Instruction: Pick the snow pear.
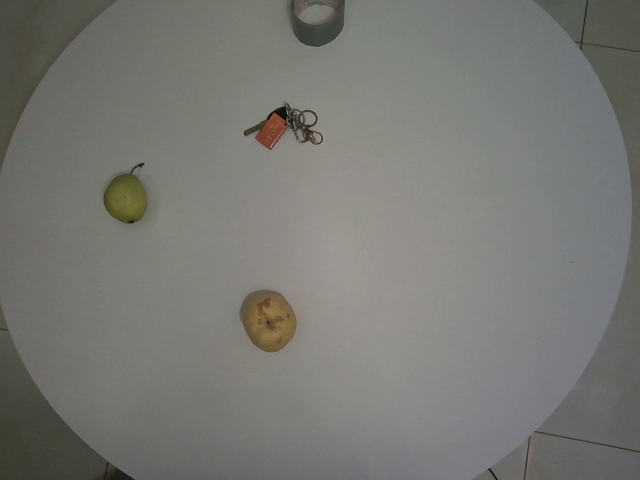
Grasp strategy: vertical